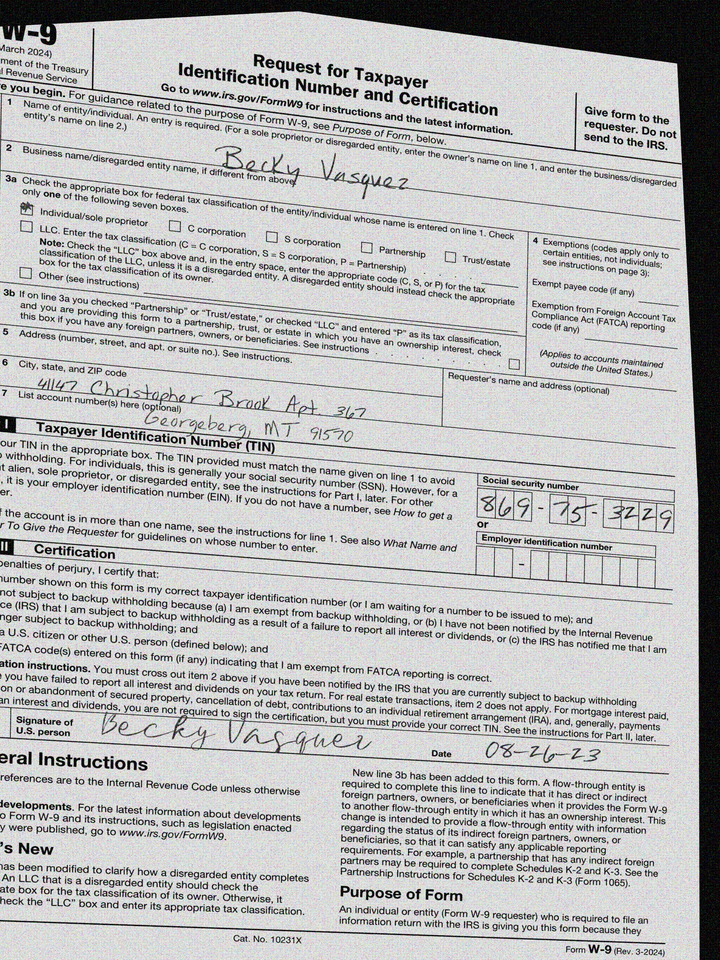
adr1: 41147 Christopher Brook Apt. 367
adr2: Georgeberg, MT 91570
cbx: yes
ssn: 869753229
enm: Becky Vasquez
sdt: 08-26-23